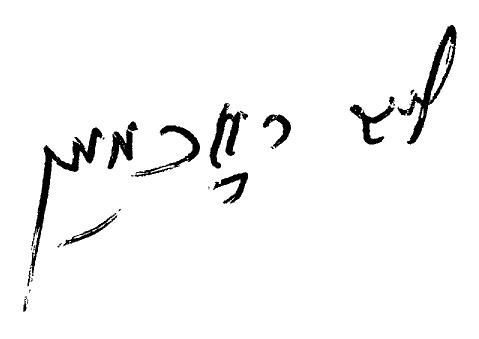
Signature of: leyb rokhman